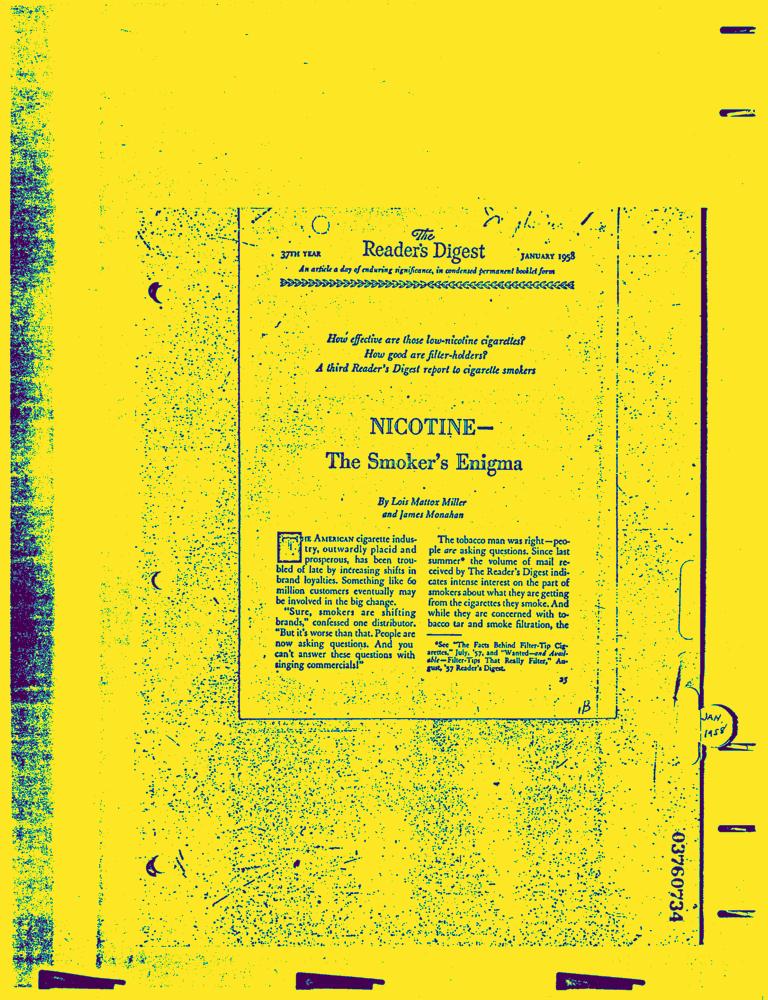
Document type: News-Article